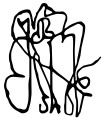
Signature of: jesse of kartli